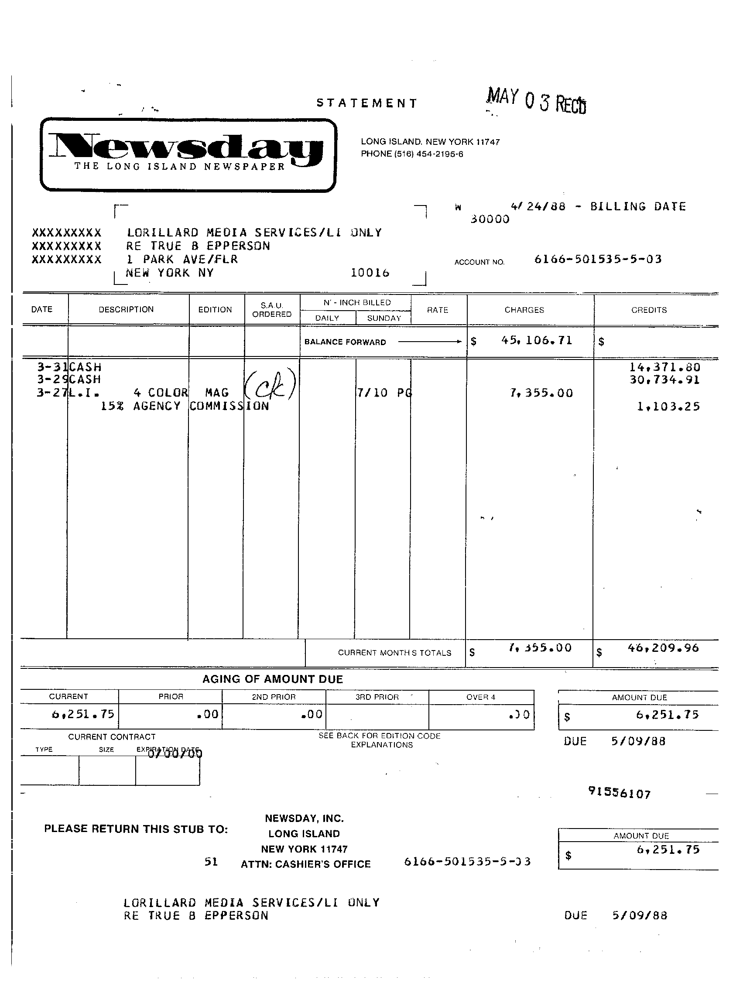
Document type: Invoice